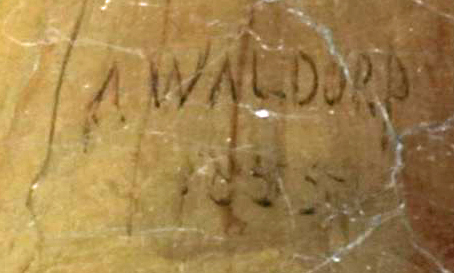
Signature of: anthonie waldorp